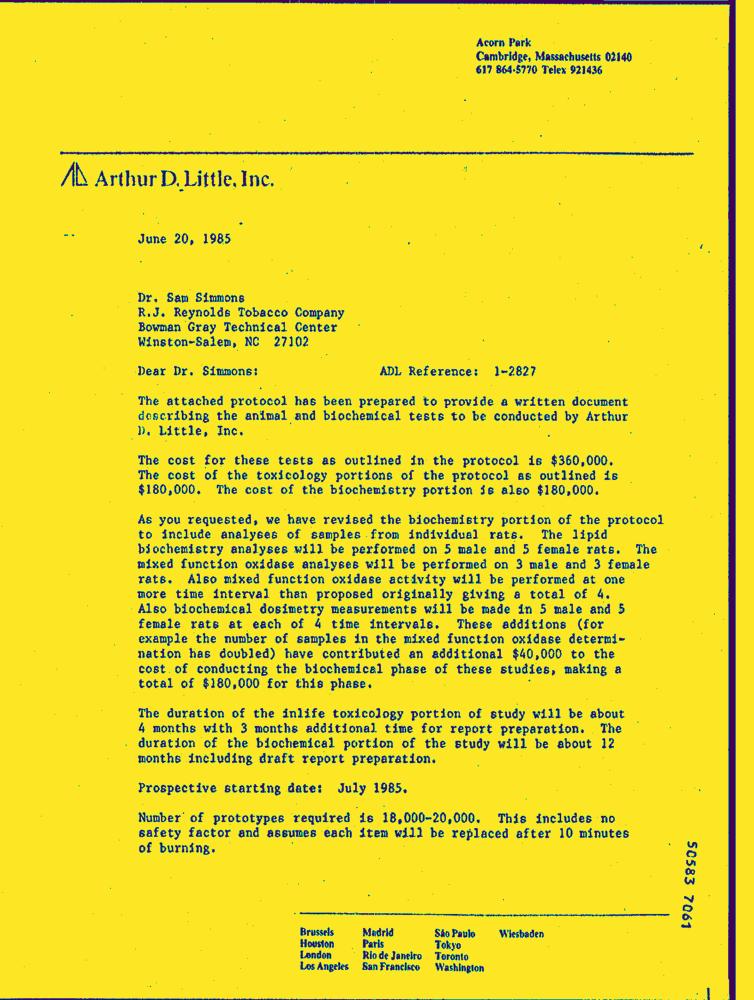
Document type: Letter-Doc